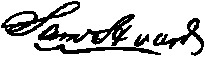
Signature of: samuel hoard